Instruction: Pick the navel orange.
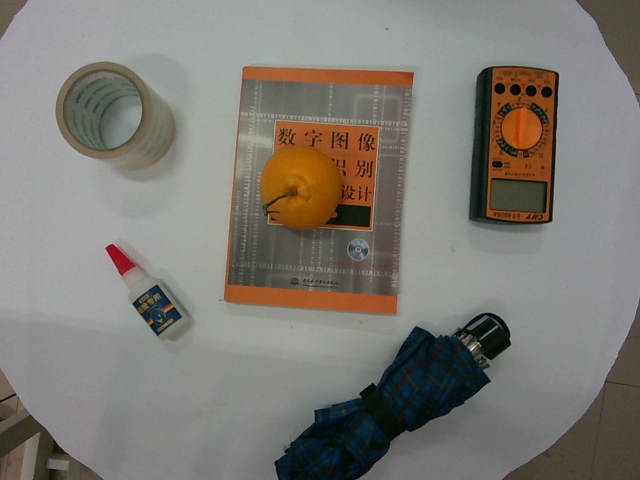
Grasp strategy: vertical